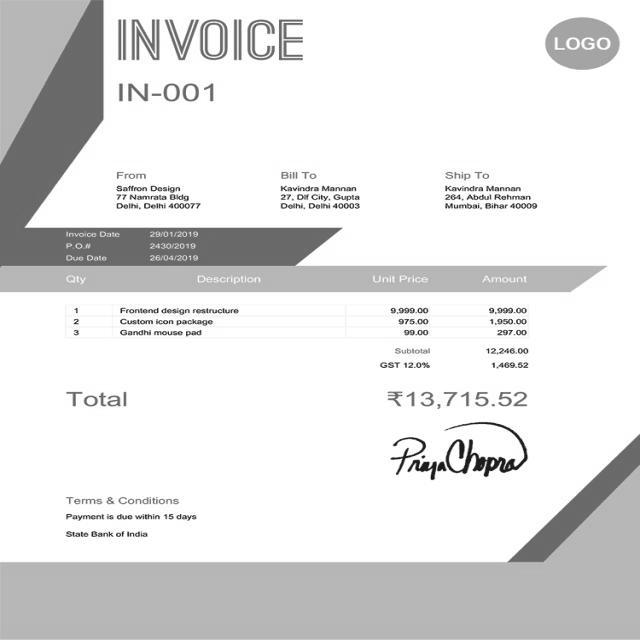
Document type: Invoice